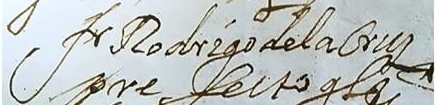
Signature of: rodrigo arias maldonado y góngora